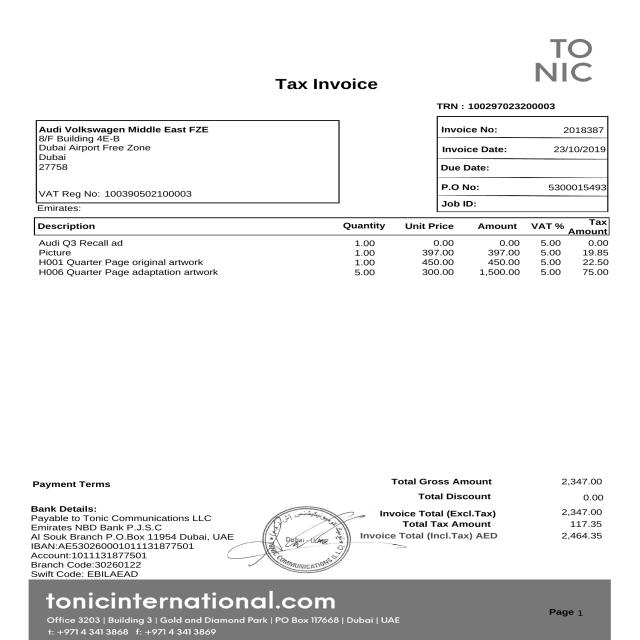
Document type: Invoice